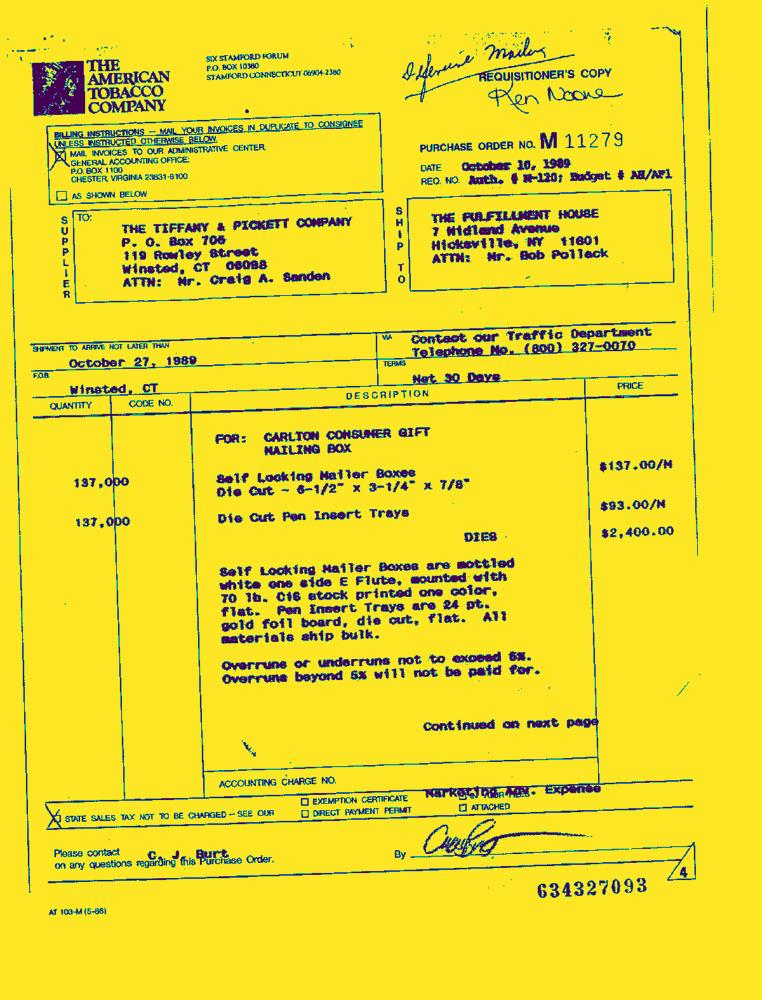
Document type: Invoice-Doc